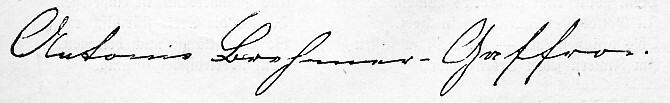
Signature of: antonie brehmer gaffron